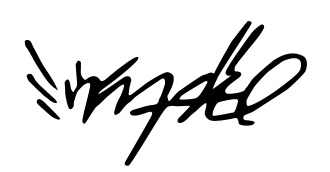
Signature of: tadahiro miura